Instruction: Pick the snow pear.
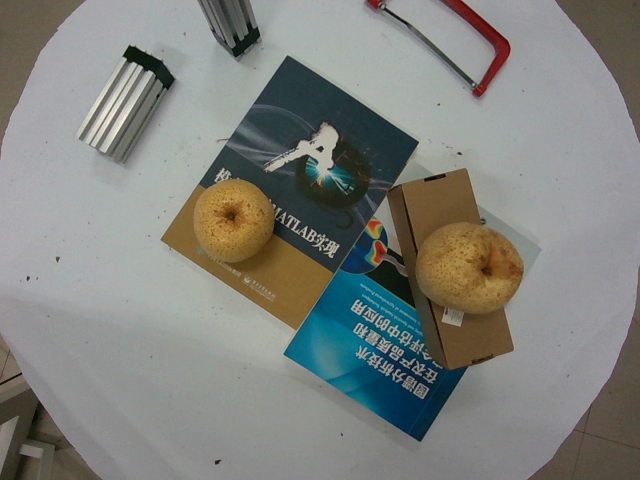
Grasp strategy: vertical